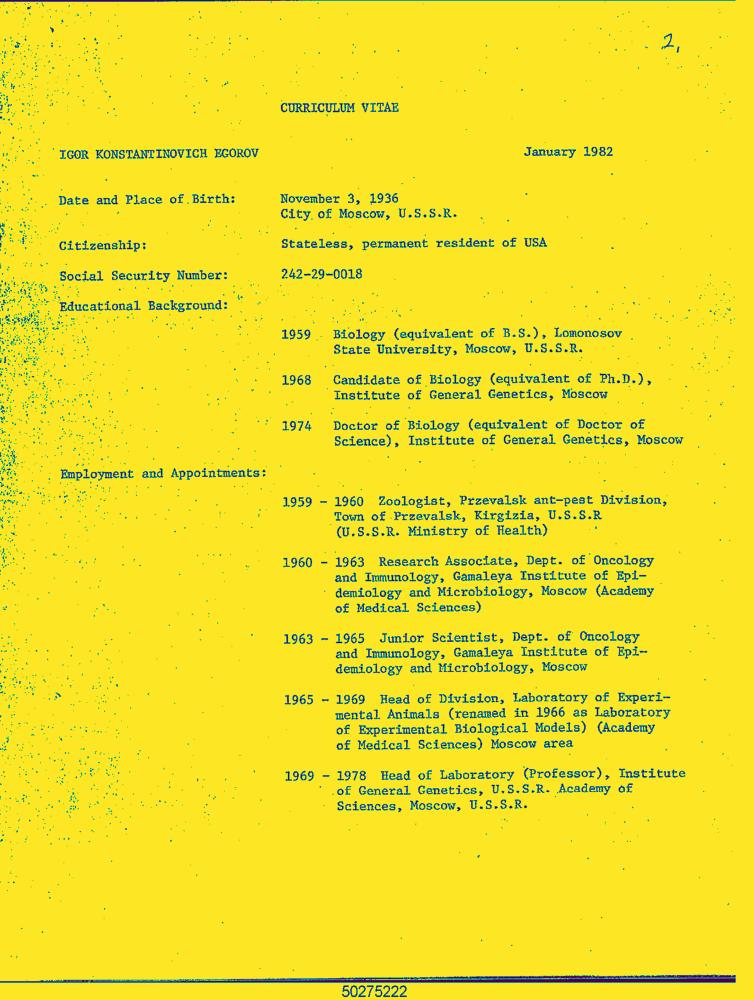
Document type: Resume-Doc